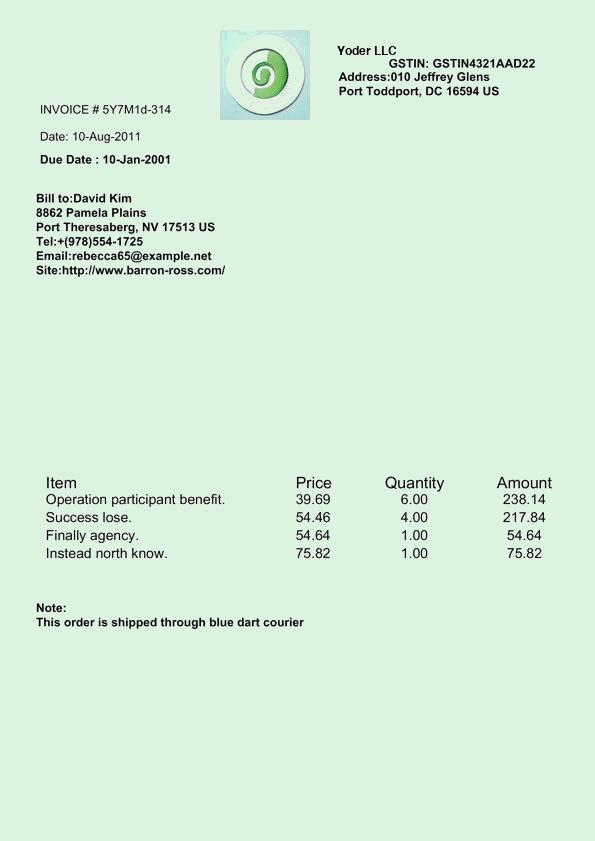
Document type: Invoice